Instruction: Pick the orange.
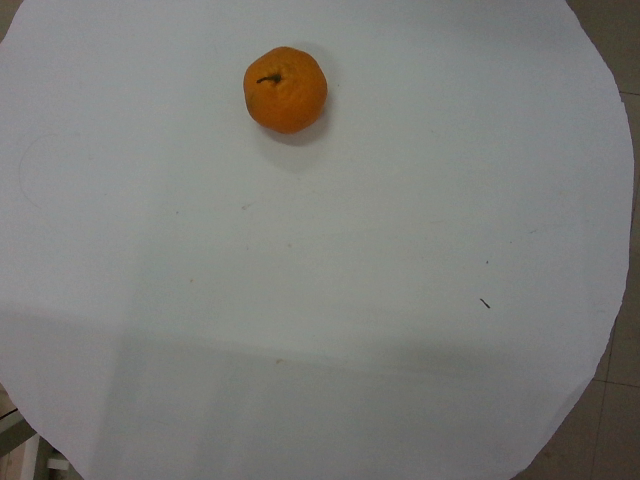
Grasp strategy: vertical